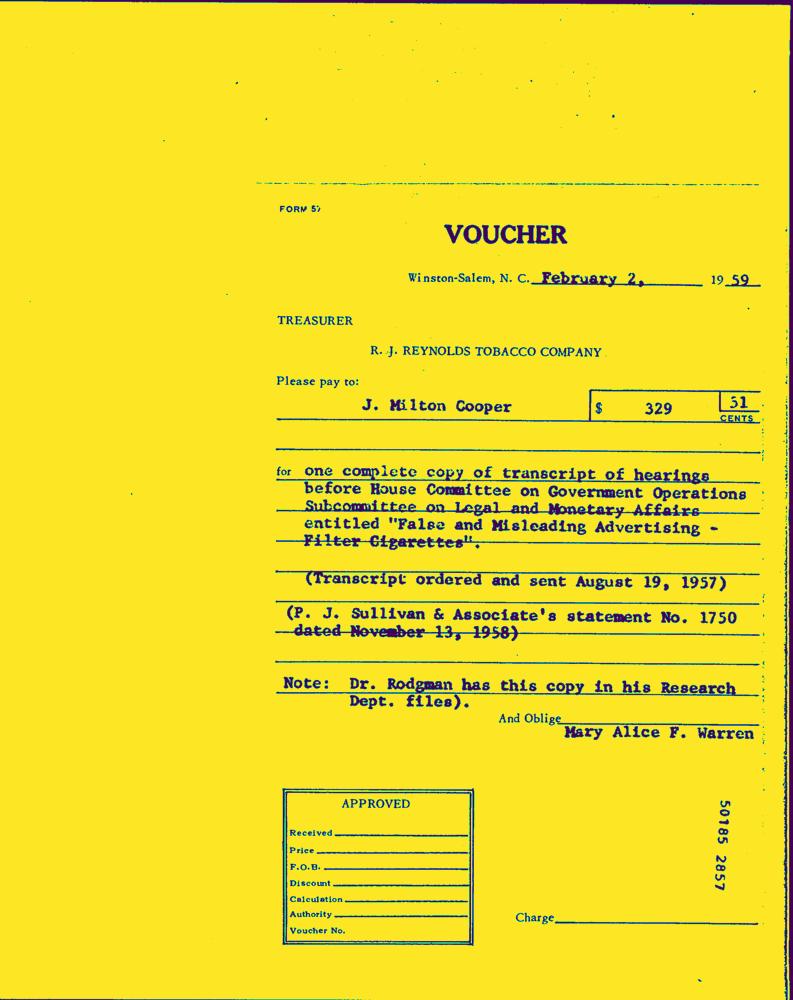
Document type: Invoice-Doc